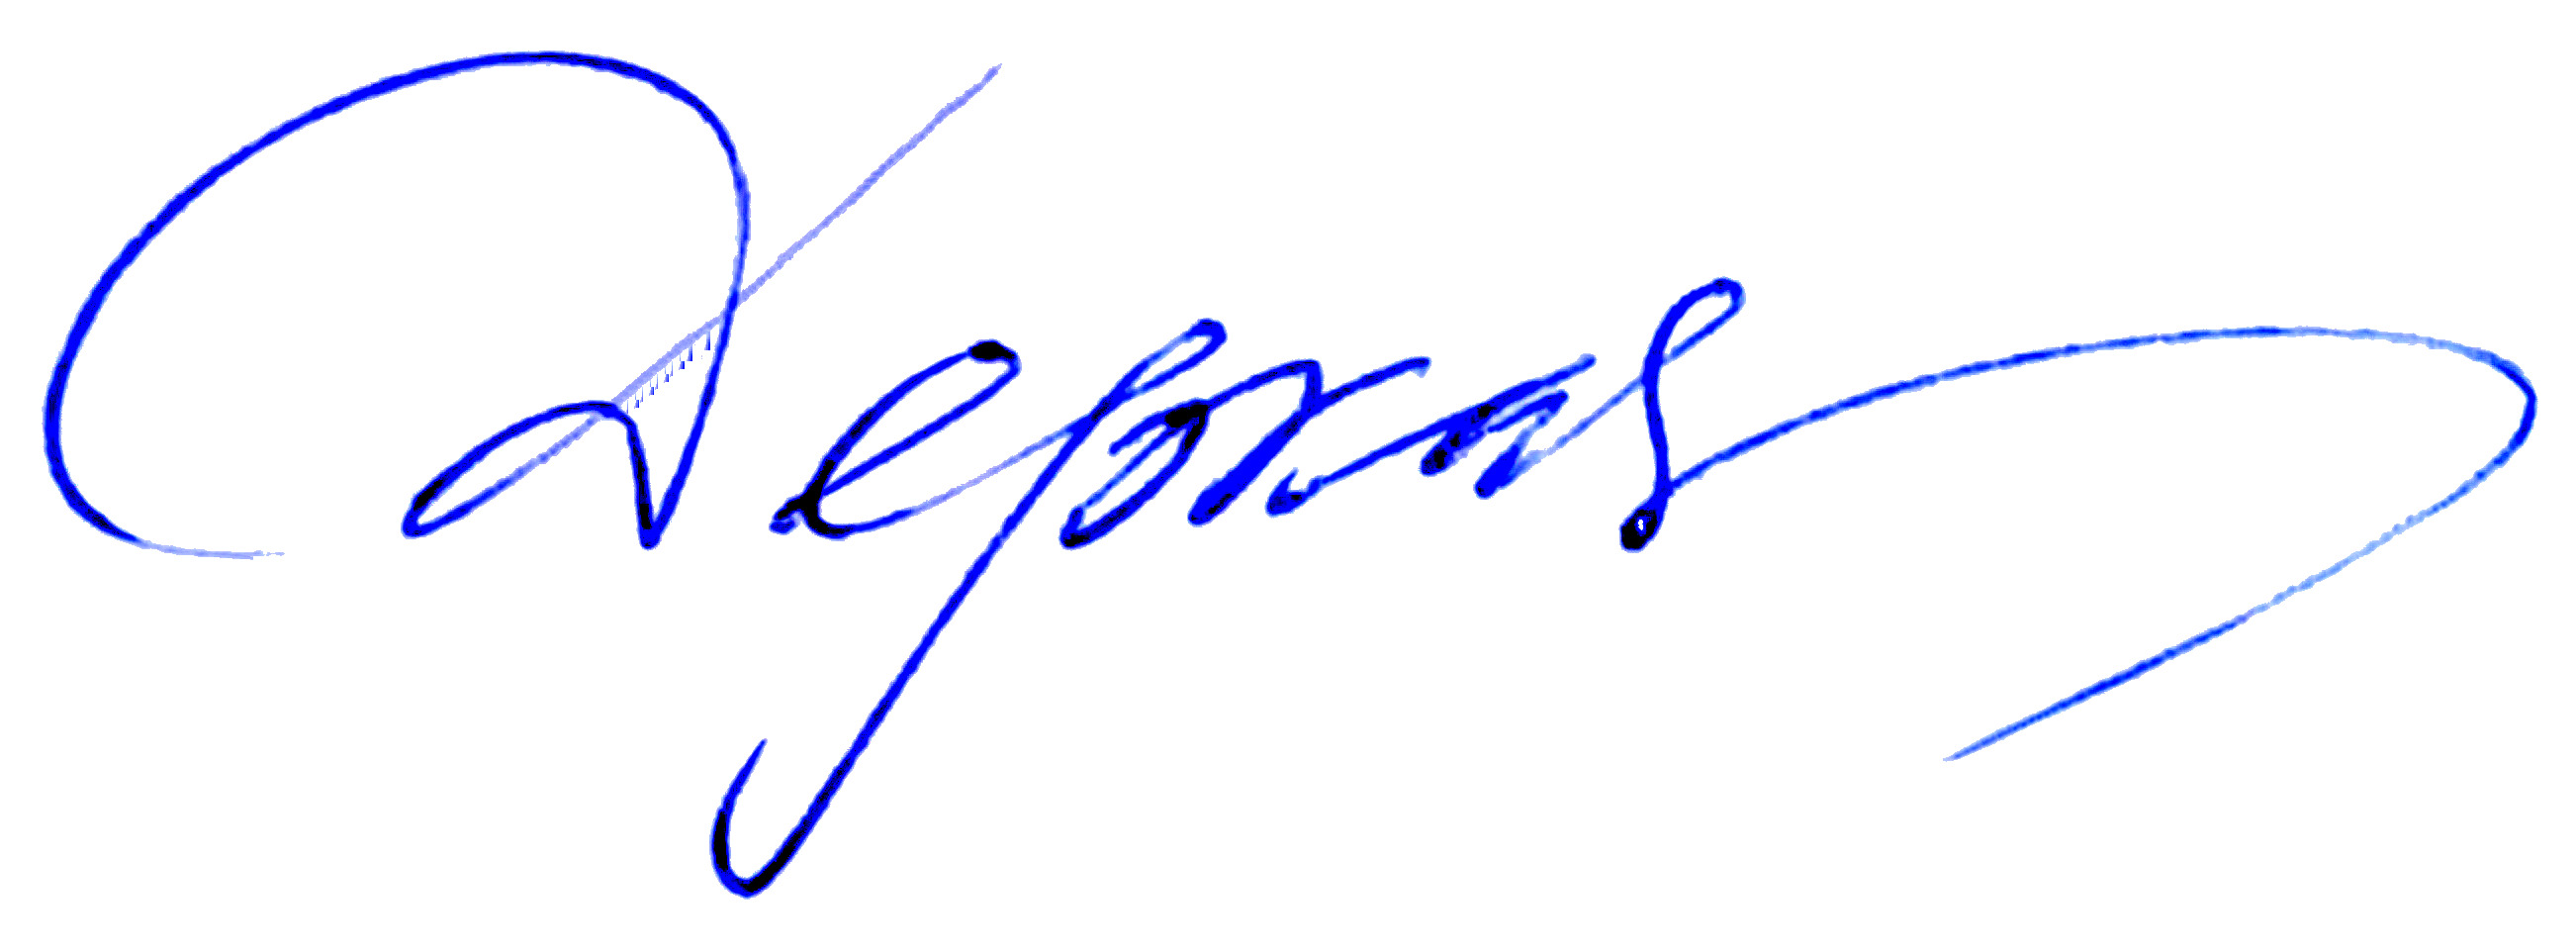
Signature of: oleg derkach